Question: Can you provide the account number mentioned in the document?
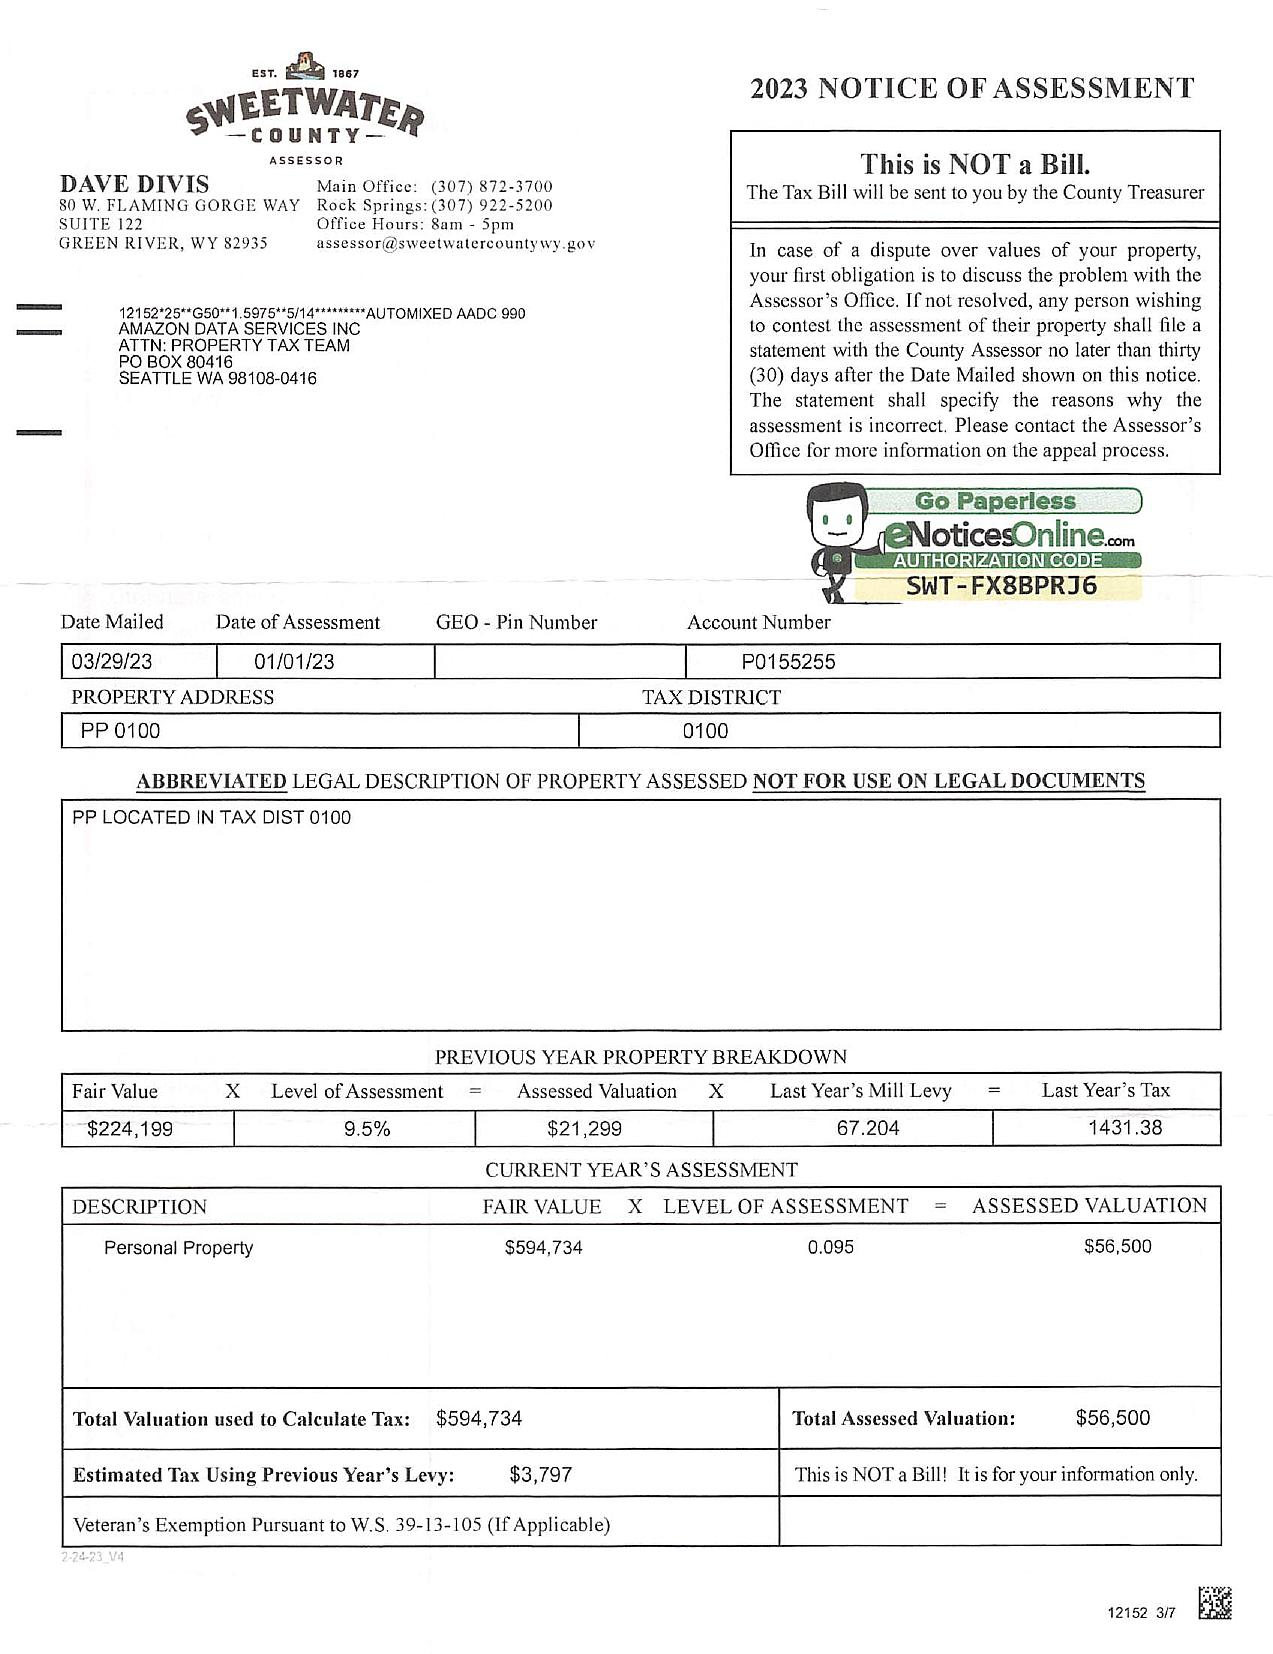
Answer: "P0155255"